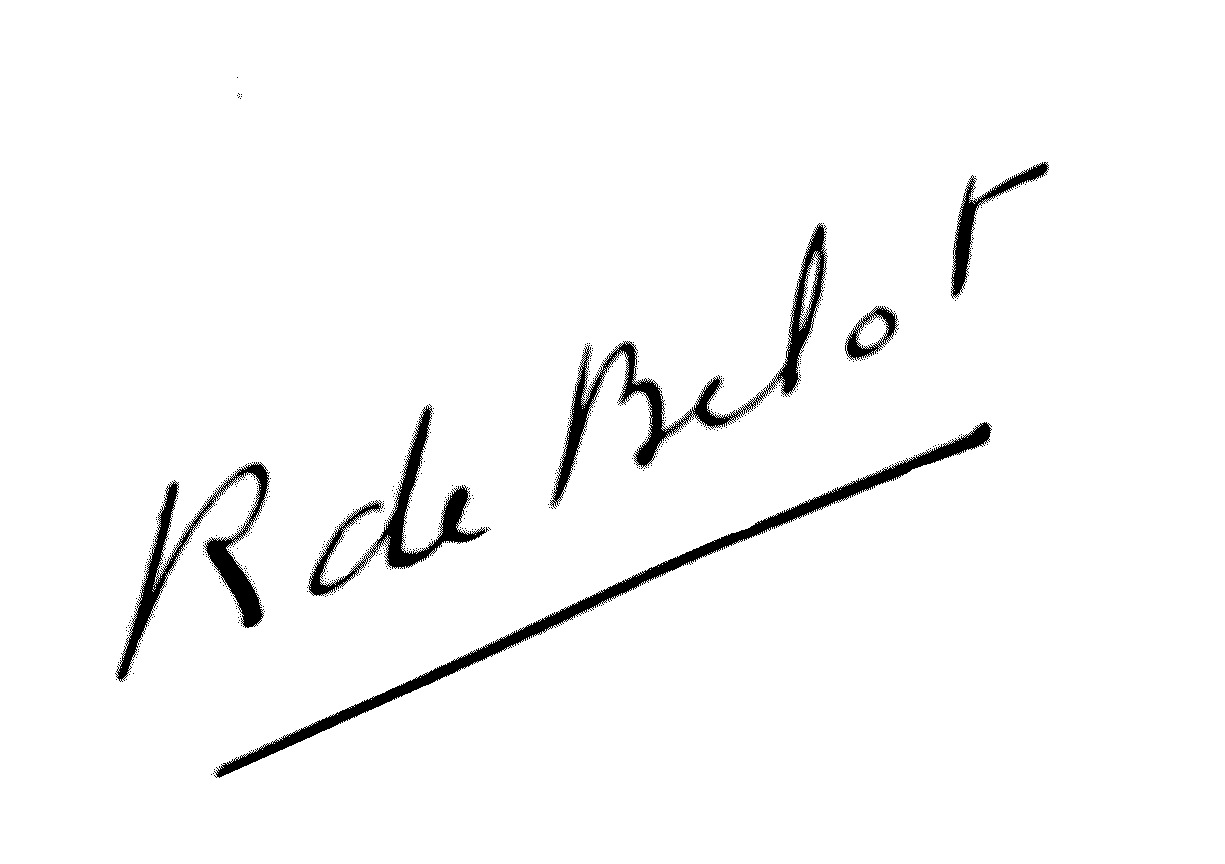
Signature of: raymond de belot